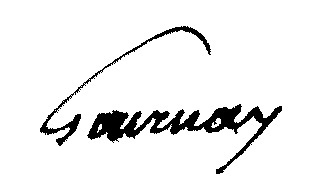
Signature of: françois rené gournay